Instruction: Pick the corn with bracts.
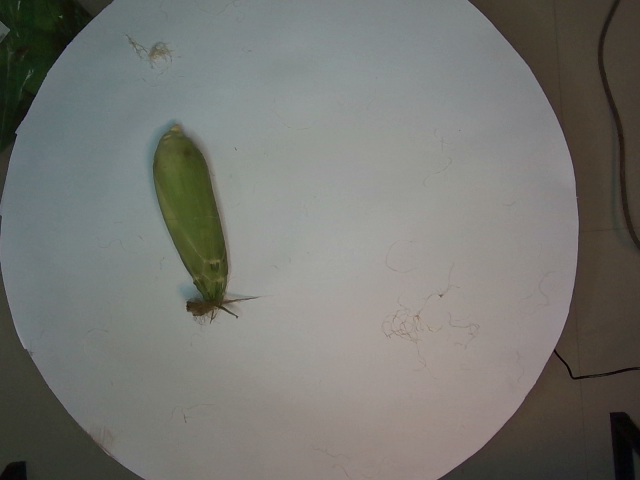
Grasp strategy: vertical